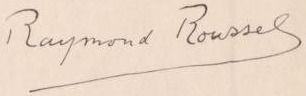
Signature of: raymond roussel